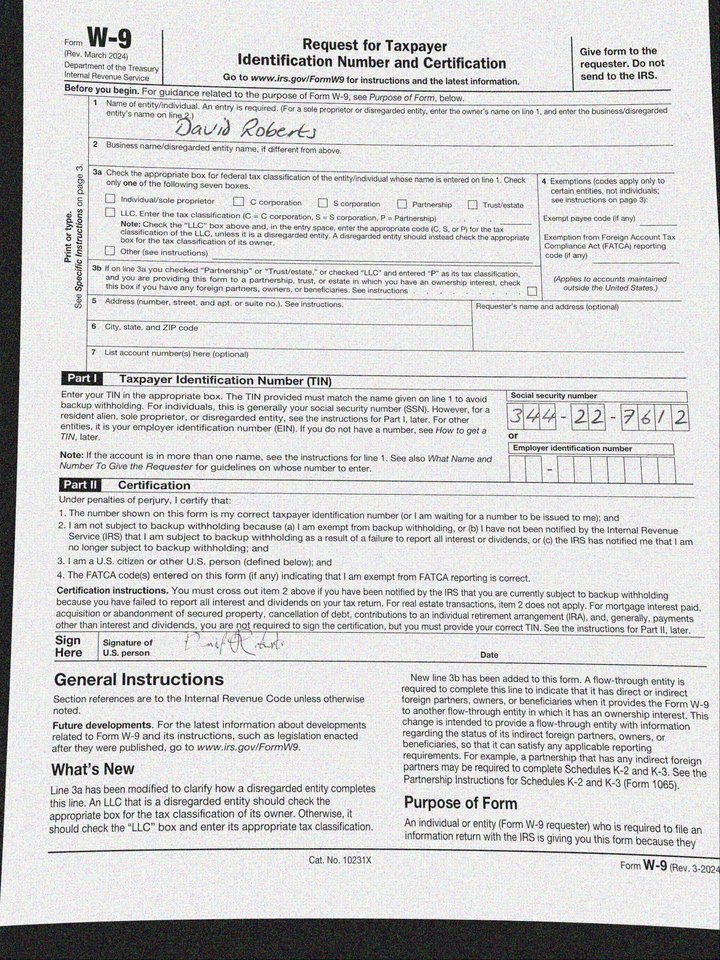
cbx: no
ssn: 344227612
enm: David Roberts